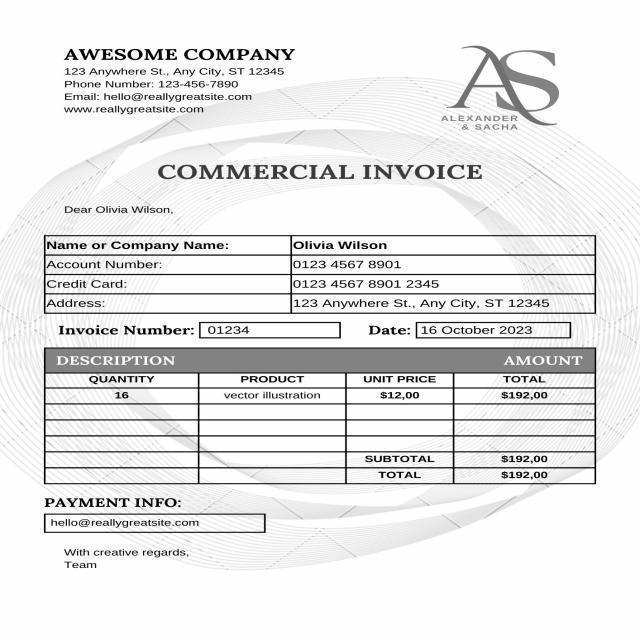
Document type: Invoice